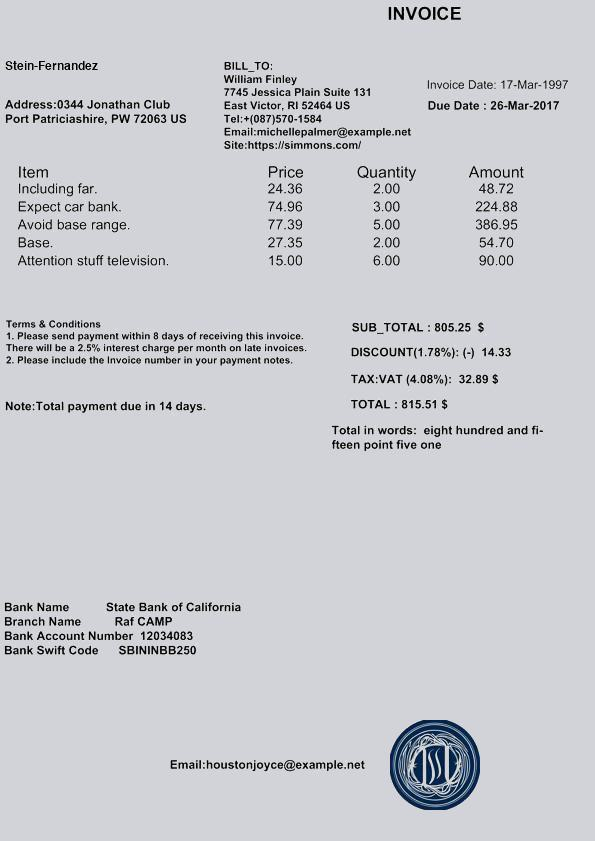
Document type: Invoice